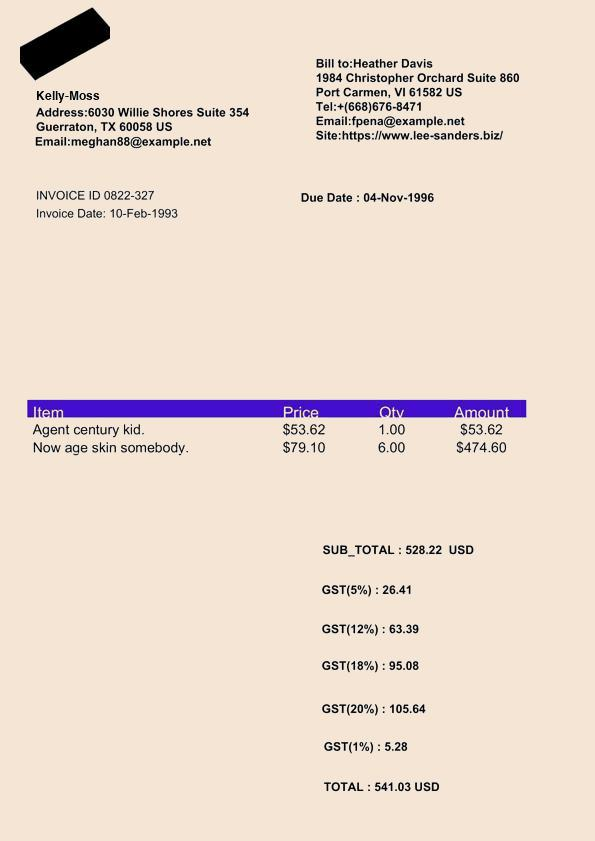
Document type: Invoice